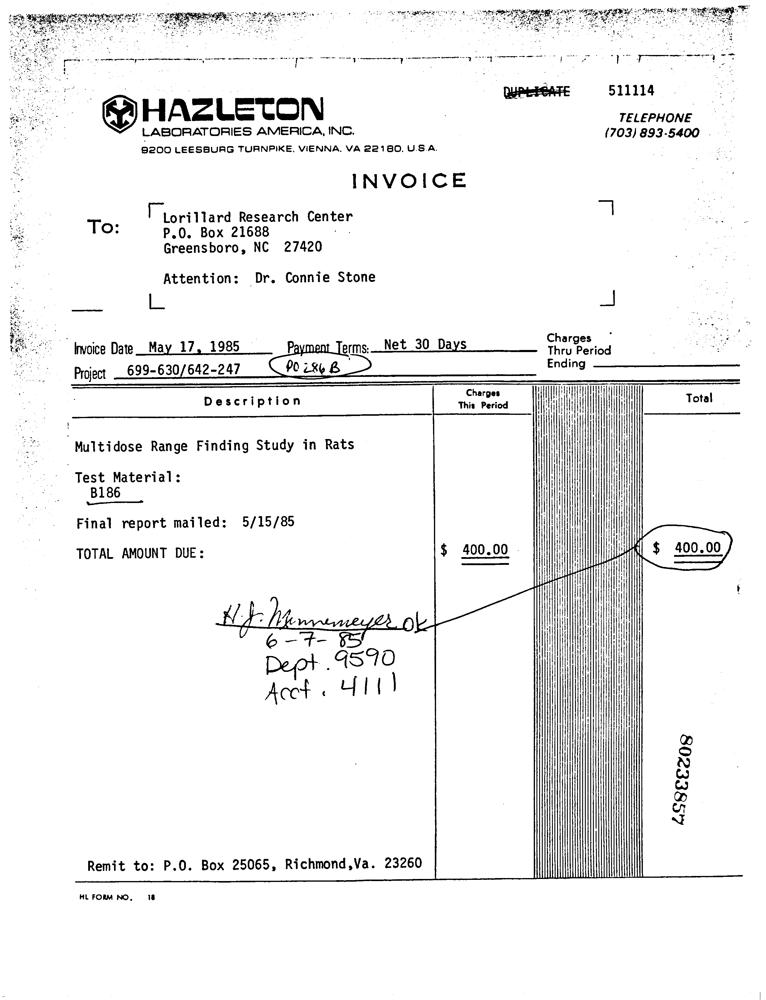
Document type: Invoice